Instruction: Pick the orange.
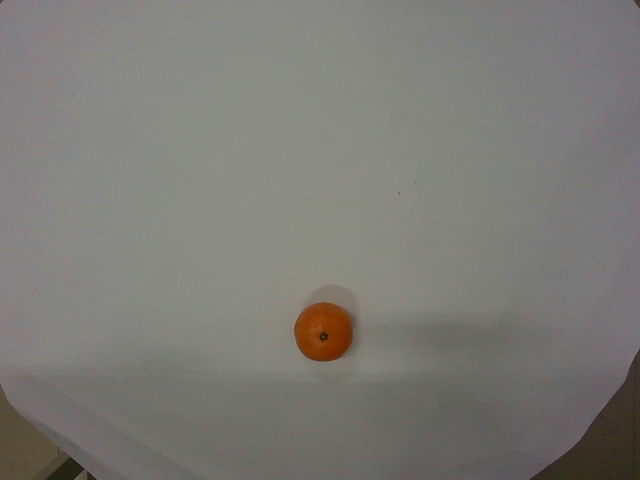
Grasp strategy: vertical